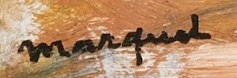
Signature of: albert marquet